Question: Talk about the condition:
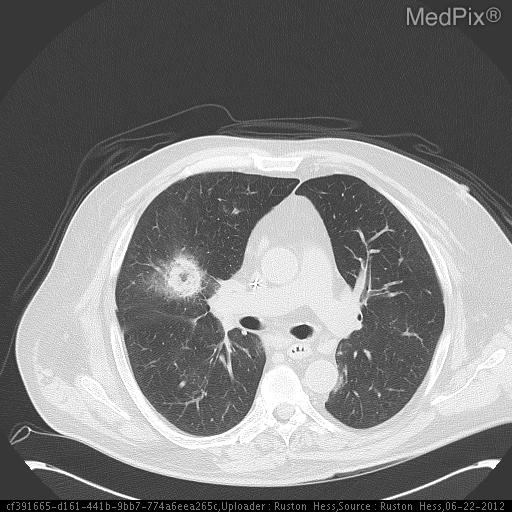
Answer: The disease is discussed as: The computed tomographic (CT) halo sign, also known as the halo sign, refers to a zone of ground-glass attenuation surrounding a pulmonary nodule or mass on CT images.
The presence of a halo of ground-glass attenuation is usually associated with hemorrhagic nodules . This CT appearance was described by Kuhlman et al(1) in patients with invasive aspergillosis. In severely neutropenic patients, the CT halo sign is highly suggestive of infection by an angioinvasive fungus, most commonly Aspergillus. Vascular invasion by this fungus results in thrombosis of small- to medium-sized vessels, which causes ischemic necrosis. At pathologic examination, the nodules represent foci of infarction, and the halo of ground-glass attenuation results from alveolar hemorrhage. Although it is less common, the halo sign may also be observed in nonhemorrhagic nodules, in which case either tumor cells or inflammatory infiltrate account for the halo of ground-glass attenuation. Nonetheless, in the appropriate clinical setting, the halo sign is considered early evidence of pulmonary aspergillosis even before serologic tests become positive, and it warrants the administration of systemic antifungal therapy(2).

Early recognition of this complication is critical because this disease is associated with a high mortality rate that ranges from 50% to 90%.  The frequency of the halo sign in patients with invasive aspergillosis is relatively high in the early stages of the disease, but alters with time and becomes progressively less frequent. In a group of 25 patients with invasive pulmonary aspergillosis studied by using serial CT scans, the frequency of this sign ranged from 96% at day 0 to 19% at day 14(1).